Question: What might the diagnosis be?
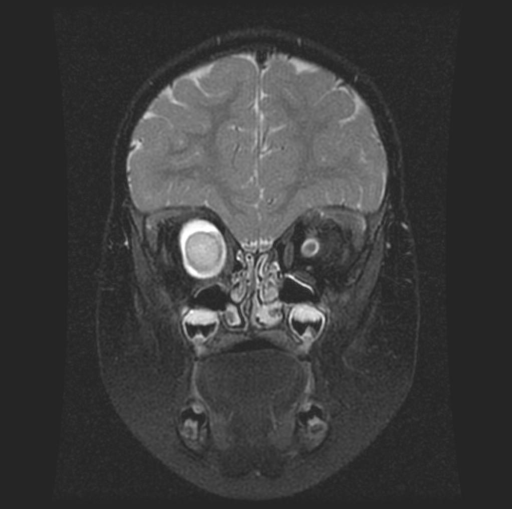
Answer: The possible diagnosis includes Most Common Orbital Malignancies of Children:
Rhabdomyosarcoma (Primary)
Neuroblastoma (usually metastatic)
Retinoblastoma (intraocular)
Most Common Orbital Masses:
Benign cysts (Teratoma, dermoid, epidermoid, congenital cystic eye)
Vascular lesions (capillary hemangioma, cavernous hemangioma, AVM, lymphangioma)
Neurogenic Orbital Masses of Children:
Optic nerve glioma
Optic sheath meningioma
Sphenoid wing meningioma
Schwannoma
Neurofibroma
Less Common Considerations:
Langerhans’ Cell Histiocytosis
Lacrimal gland lesions (cysts, tumors)
Inflammatory process or infection.